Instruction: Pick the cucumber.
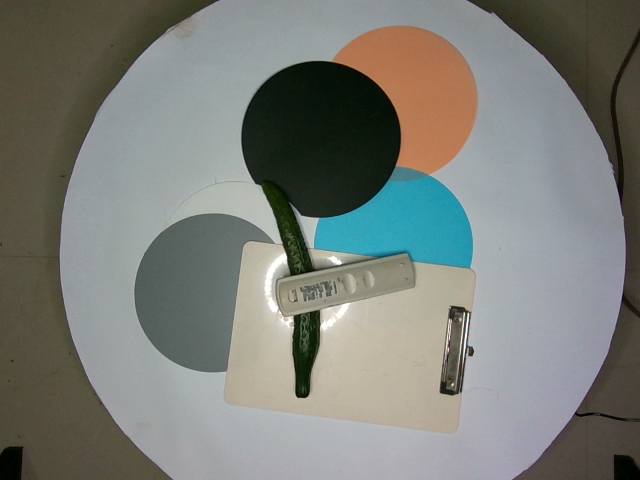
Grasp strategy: vertical